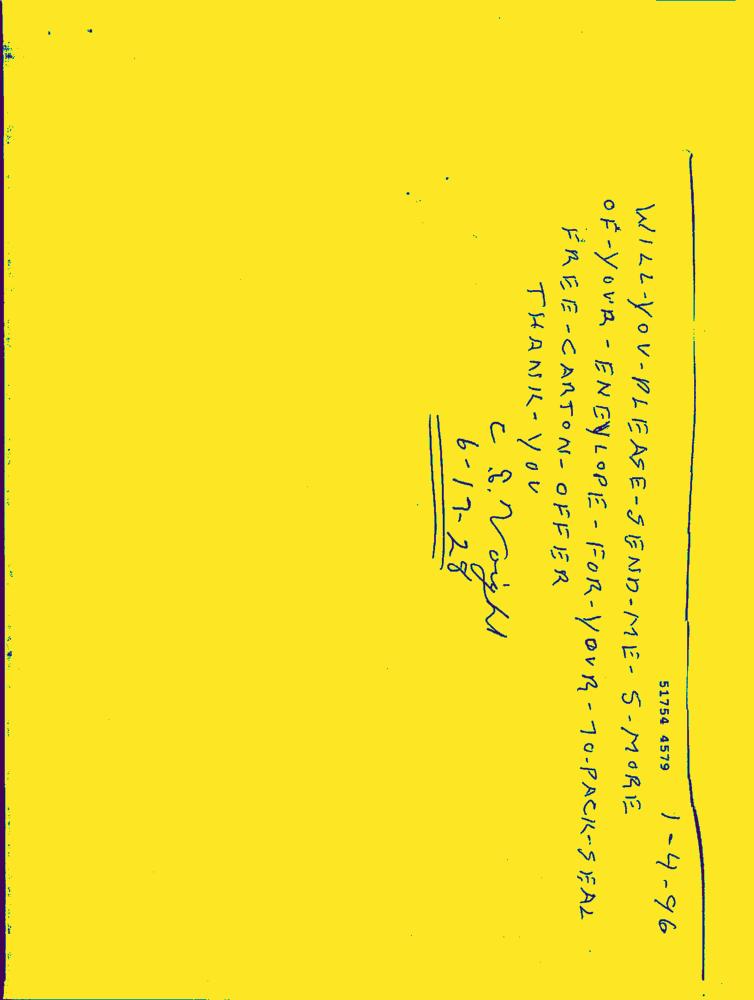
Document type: Hand-Written